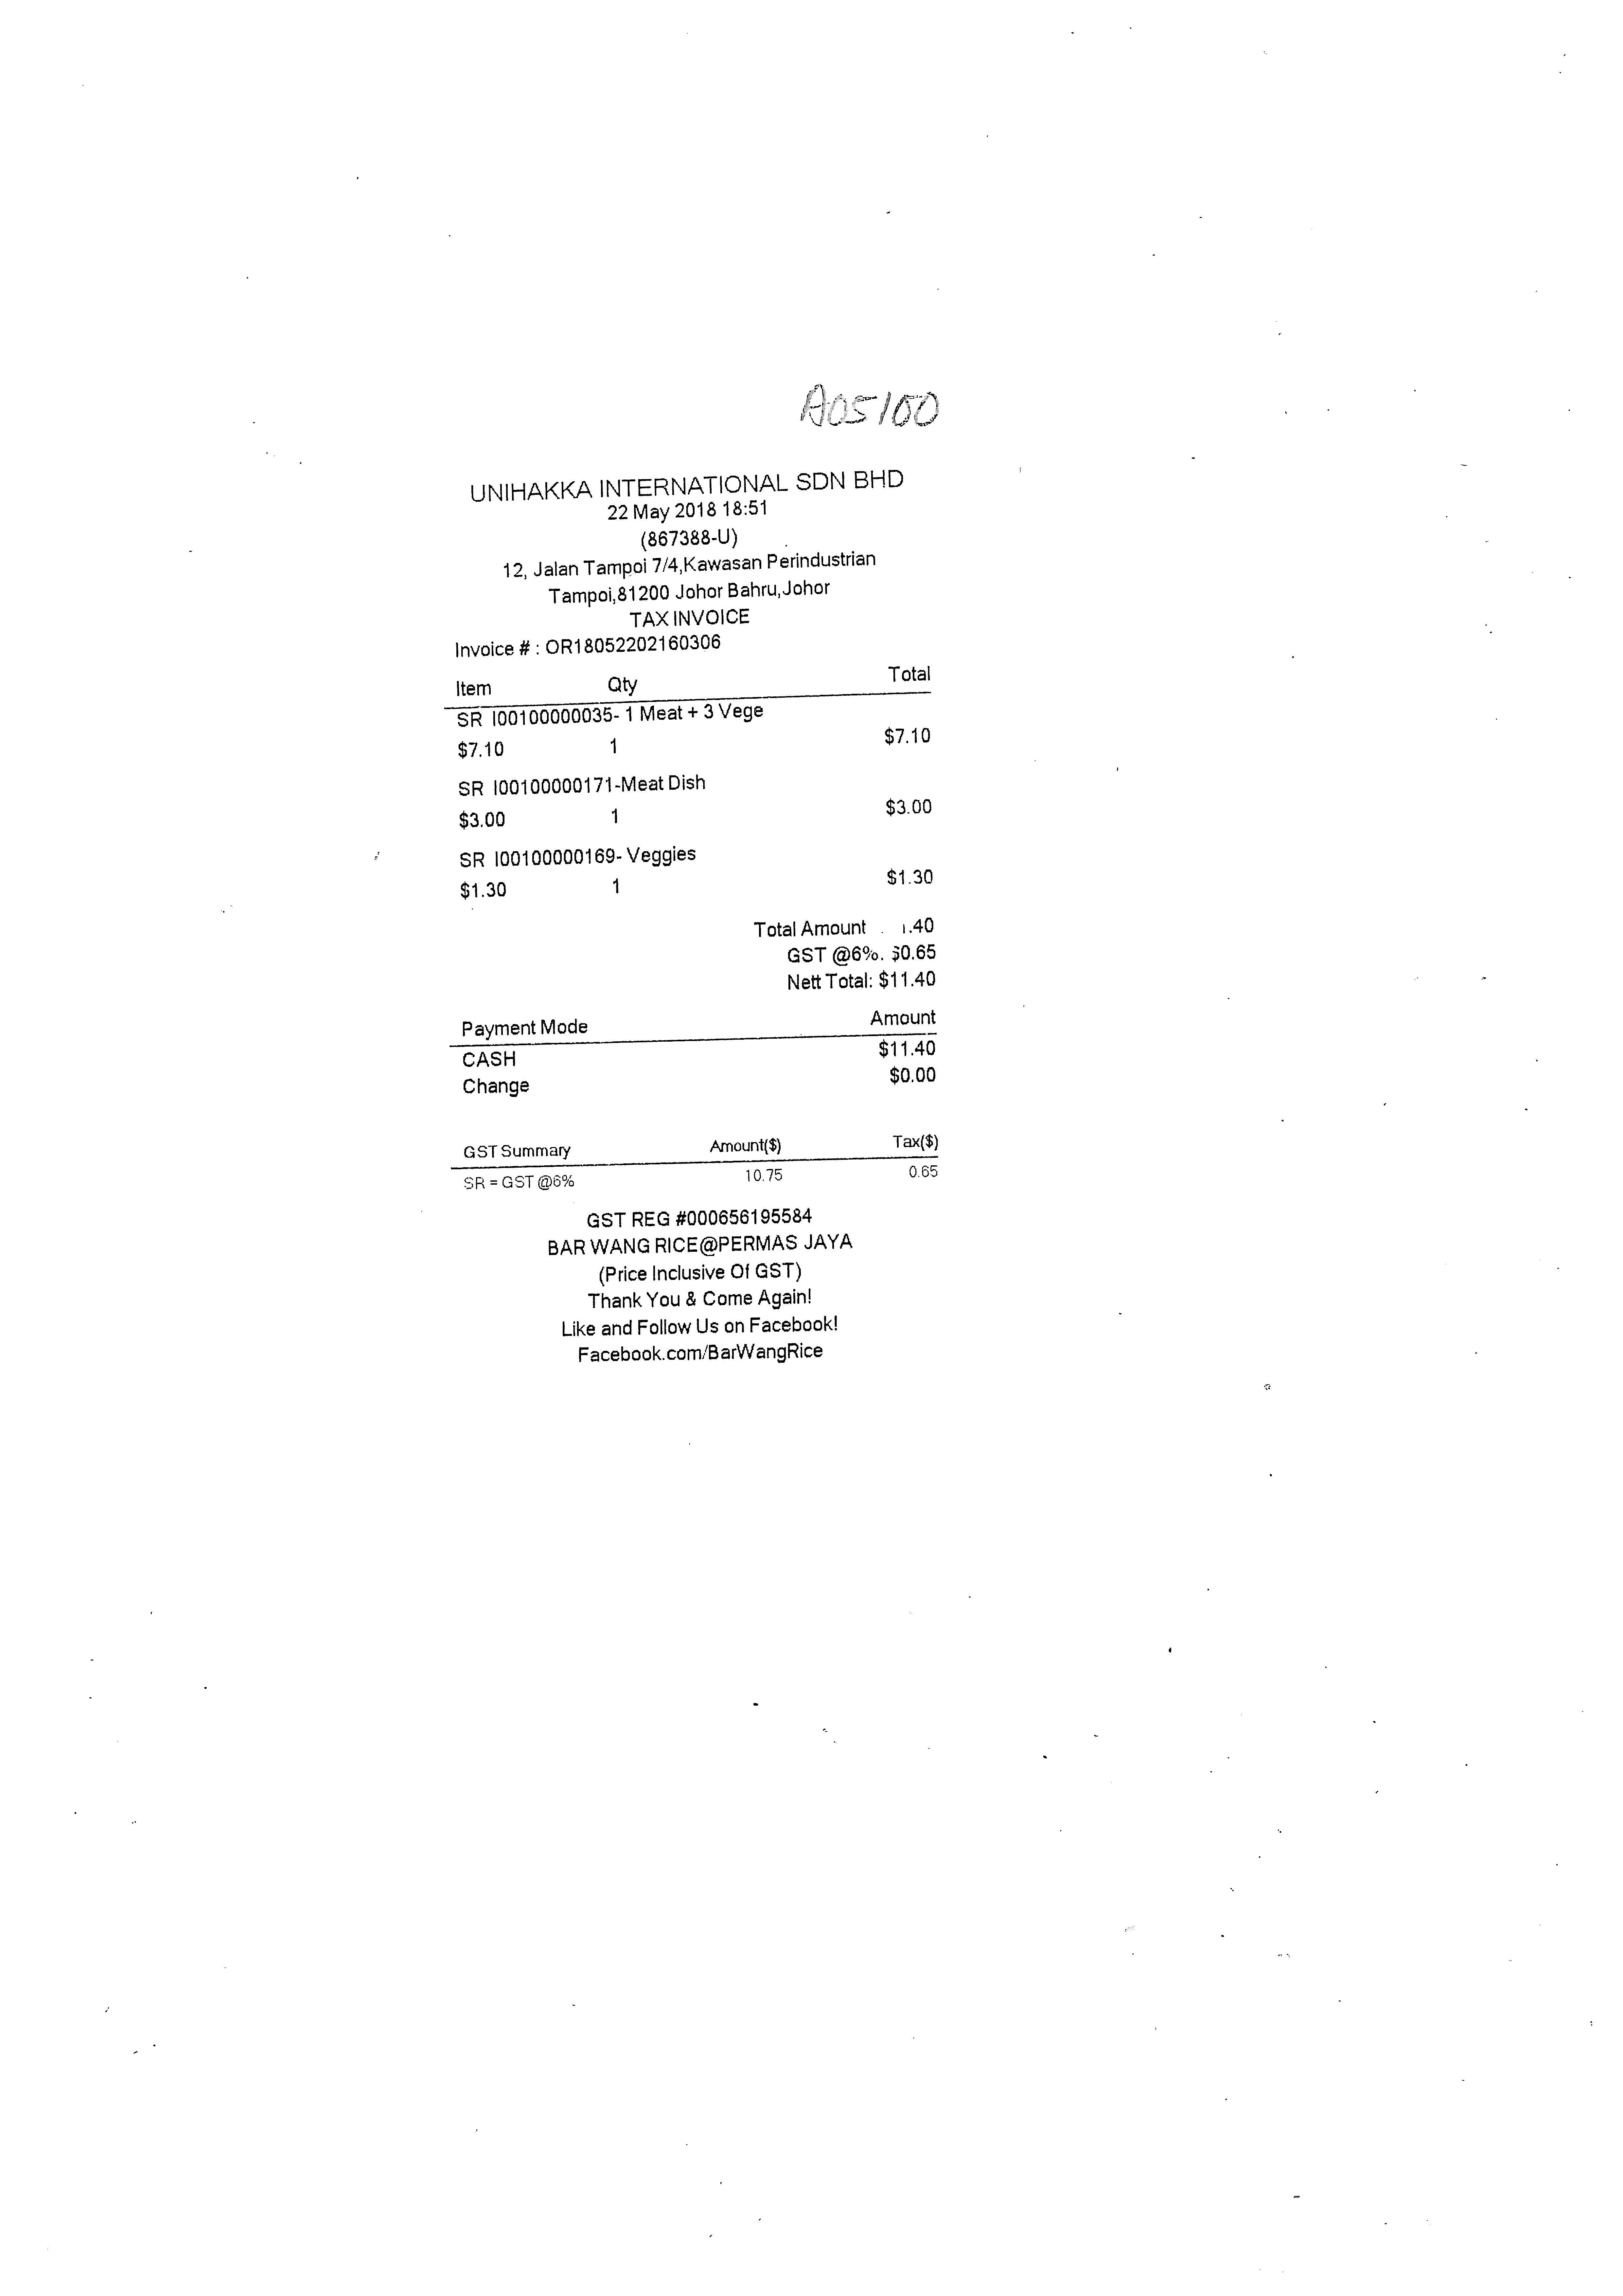
UNIHAKKA INTERNATIONAL SDN BHD
22 MAY 2018 18:51
(867388-U)
12, JALAN TAMPOI 7/4,KAWASAN PERINDUSTRIAN
TAMPOI,81200 JOHOR BAHRU,JOHOR
TAX INVOICE
INVOICE # : OR18052202160306
ITEM
SR I00100000035- 1 MEAT + 3 VEGE
$7.10
SR I00100000171-MEAT DISH
$3.00
SR I00100000169- VEGGIES
$1.30
TOTAL AMOUNT
GST @6%: $0.65
NETT TOTAL: $11.40
PAYMENT MODE
CASH
CHANGE
$11.40
$0.00
GST SUMMARY
SR = GST @6%
GST REG #000656195584
BAR WANG RICE@PERMAS JAYA
(PRICE INCLUSIVE OF GST)
THANK YOU & COME AGAIN!
LIKE AND FOLLOW US ON FACEBOOK!
FACEBOOK.COM/BARWANGRICE
QTY
TOTAL
1
$7.10
1
$3.00
1
$1.30
$11.40
AMOUNT
AMOUNT($)
TAX($)
10.75
0.65